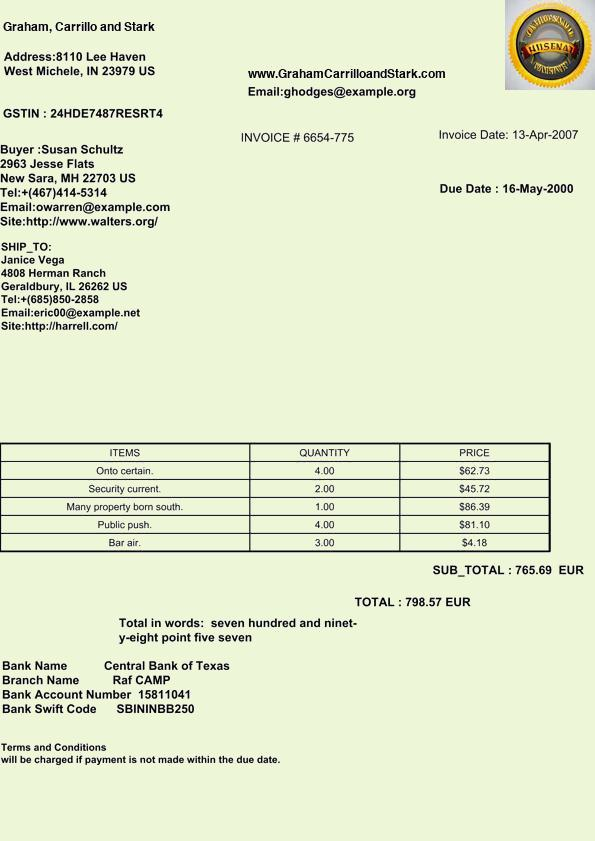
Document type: Invoice